Question: What could the diagnosis suggest?
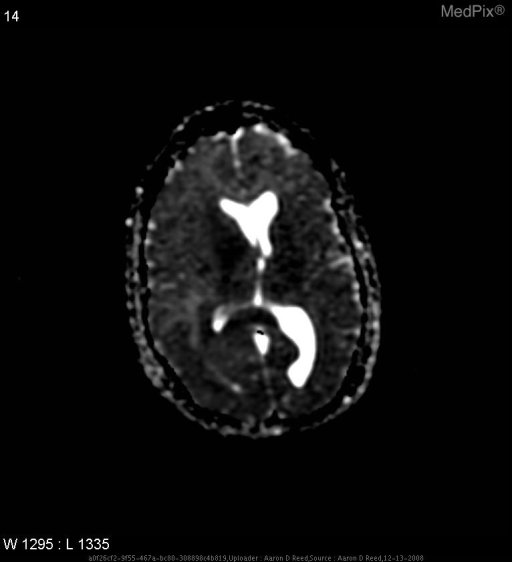
Answer: The possible diagnosis includes 1) Lymphoma
2) GBM
3) metastatic disease
4) CNS melanoma.